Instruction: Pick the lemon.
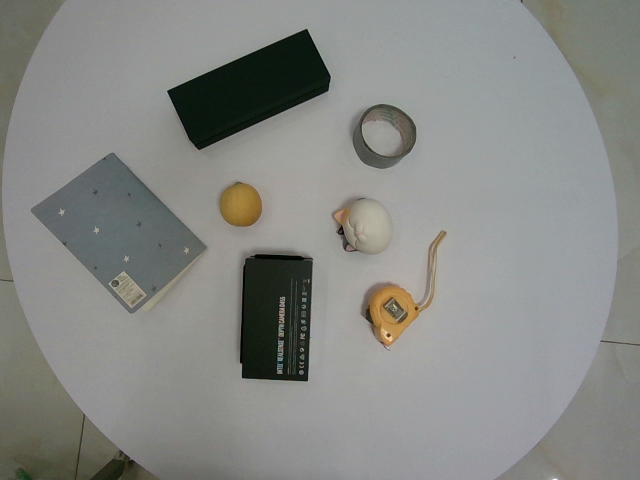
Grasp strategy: vertical